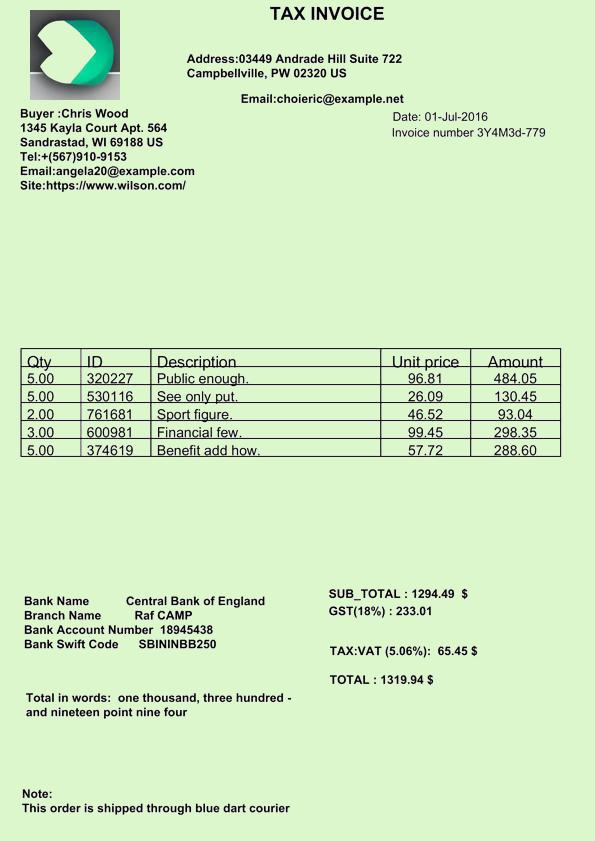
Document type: Invoice